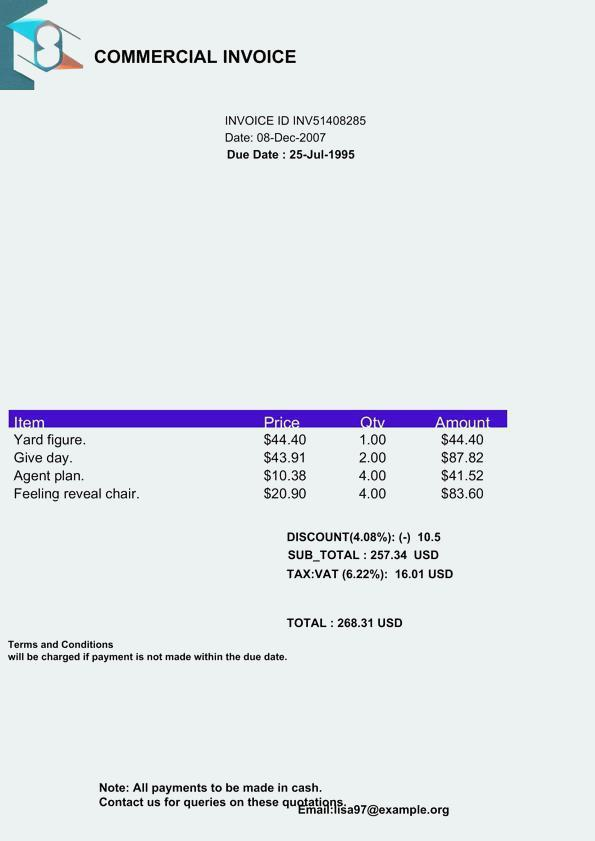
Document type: Invoice